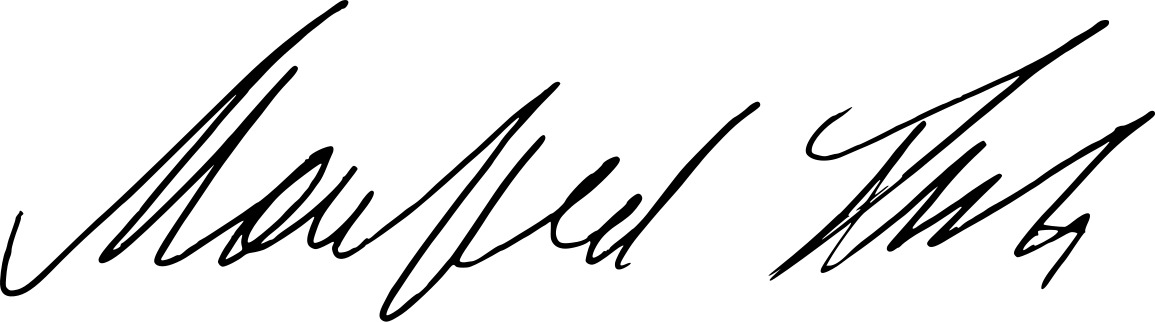
Signature of: manfred lütz